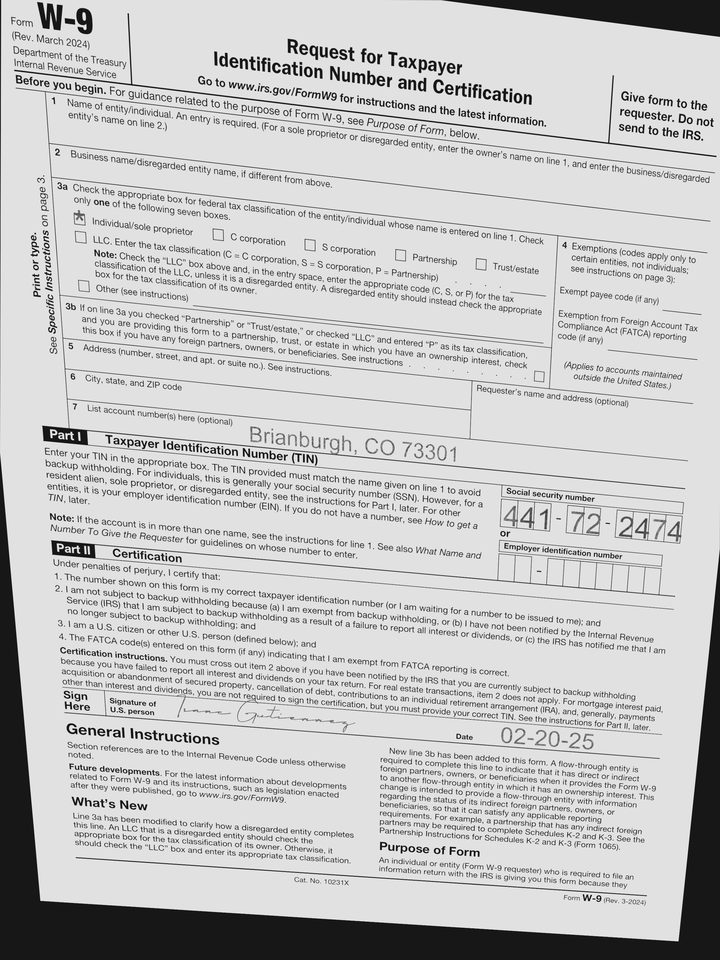
adr2: Brianburgh, CO 73301
cbx: yes
ssn: 441722474
sdt: 02-20-25